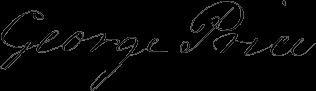
Signature of: george price